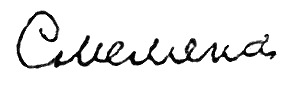
Signature of: nikolai smeliakov